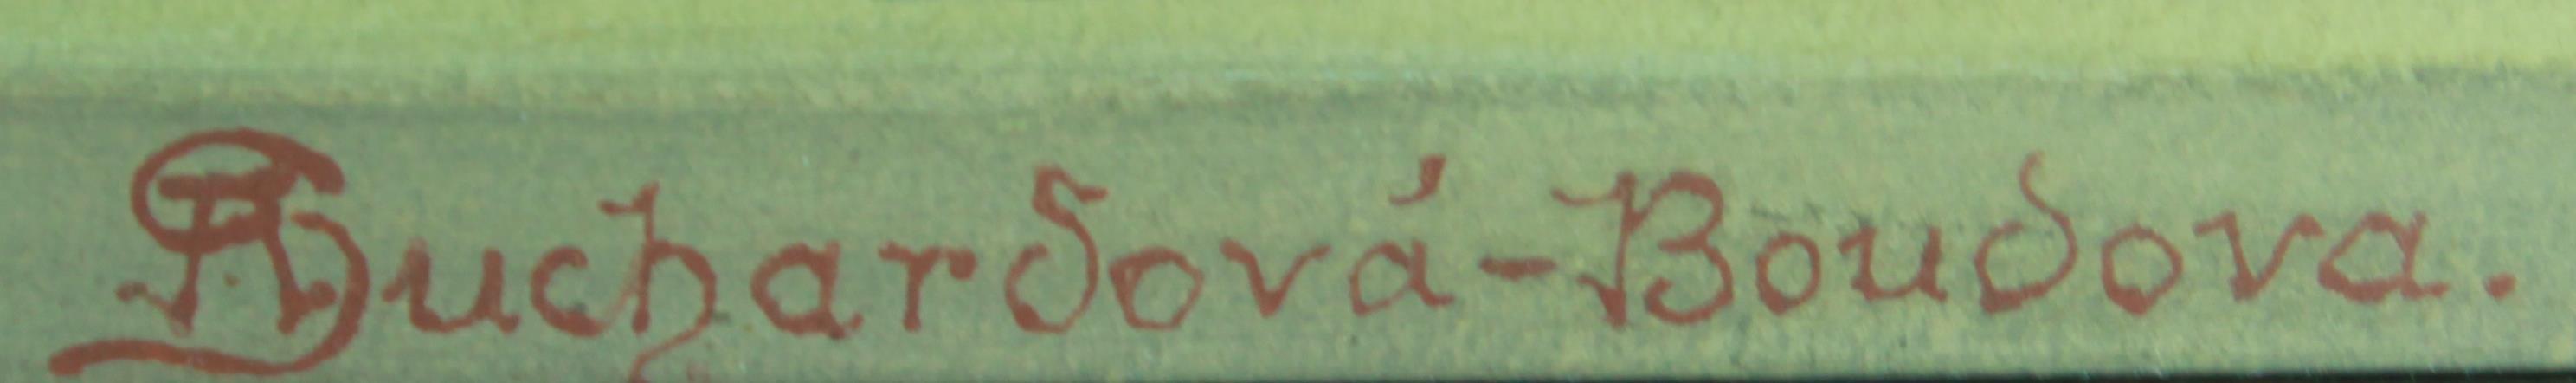
Signature of: anna boudová suchardová